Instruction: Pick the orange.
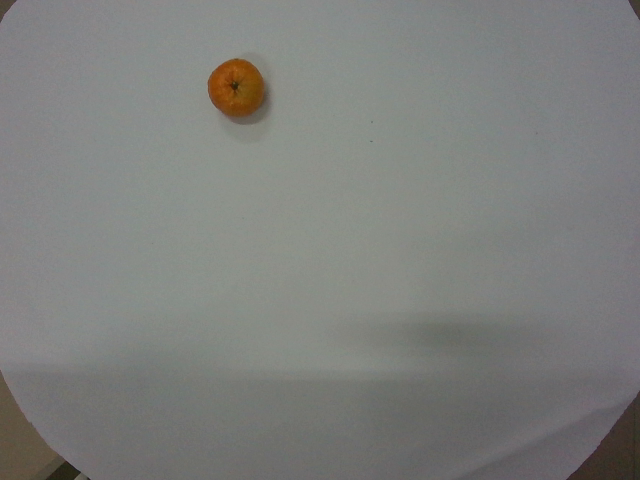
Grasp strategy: vertical